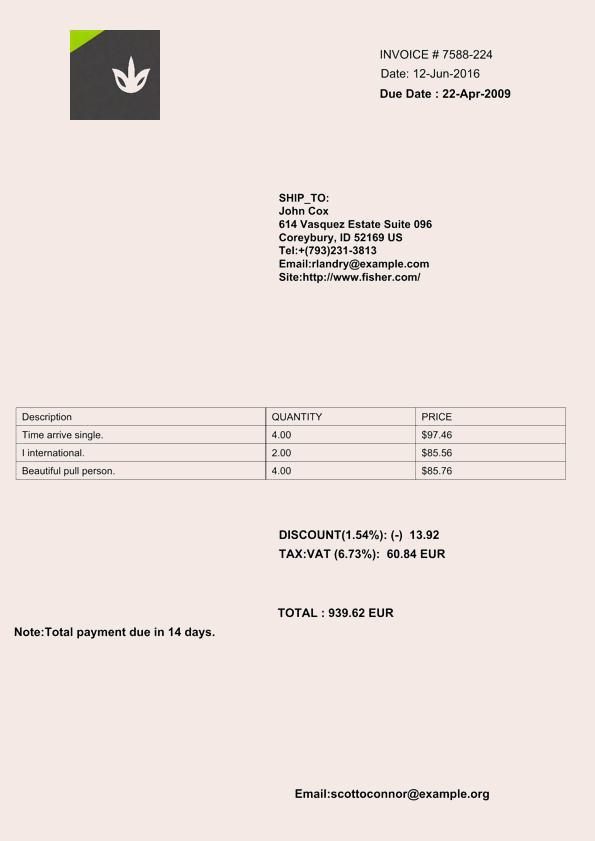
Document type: Invoice